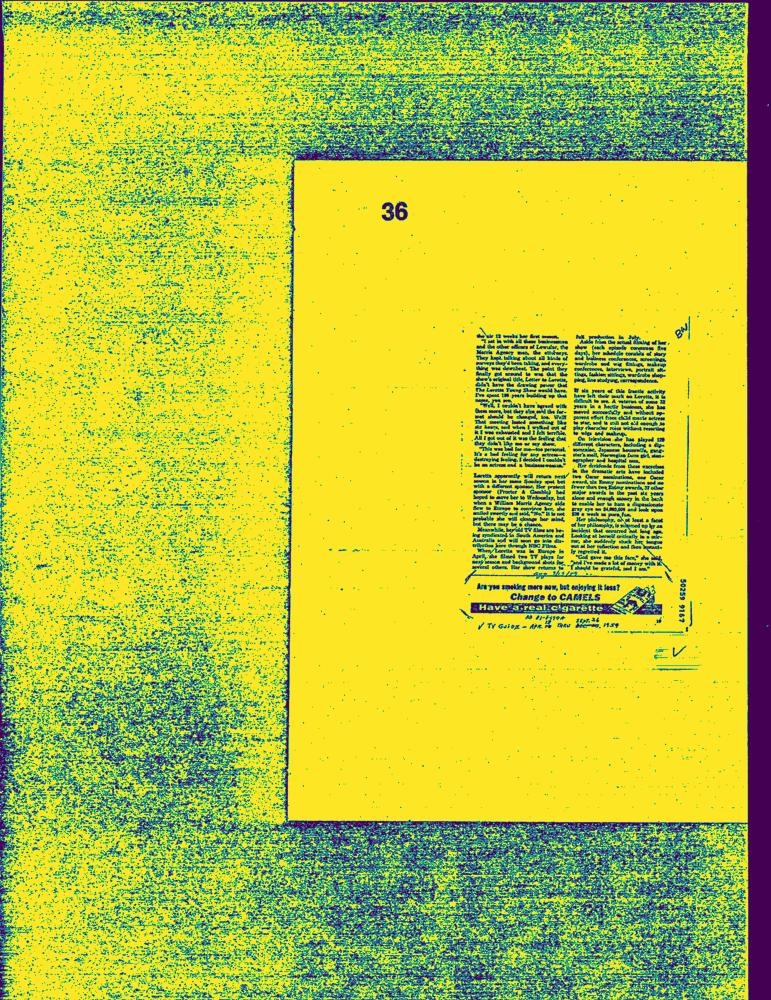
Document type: AD